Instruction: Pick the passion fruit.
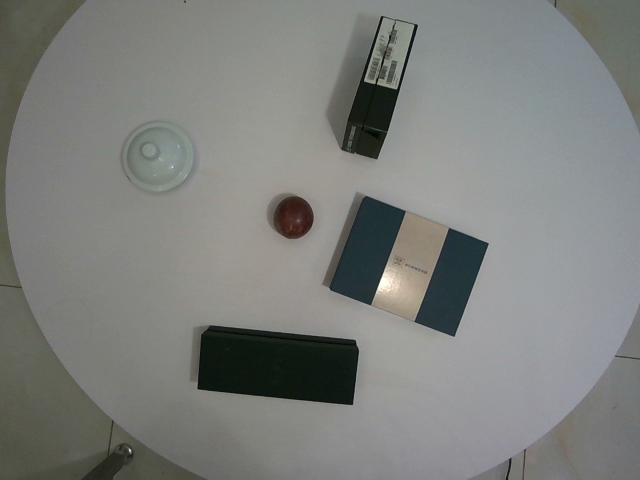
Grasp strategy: vertical